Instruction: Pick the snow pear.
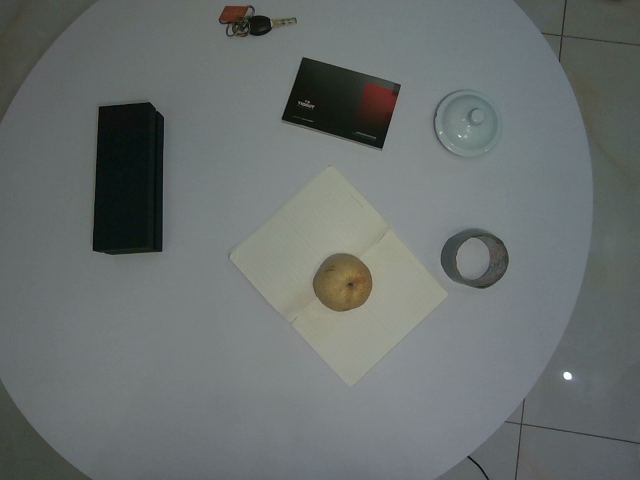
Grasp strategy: vertical